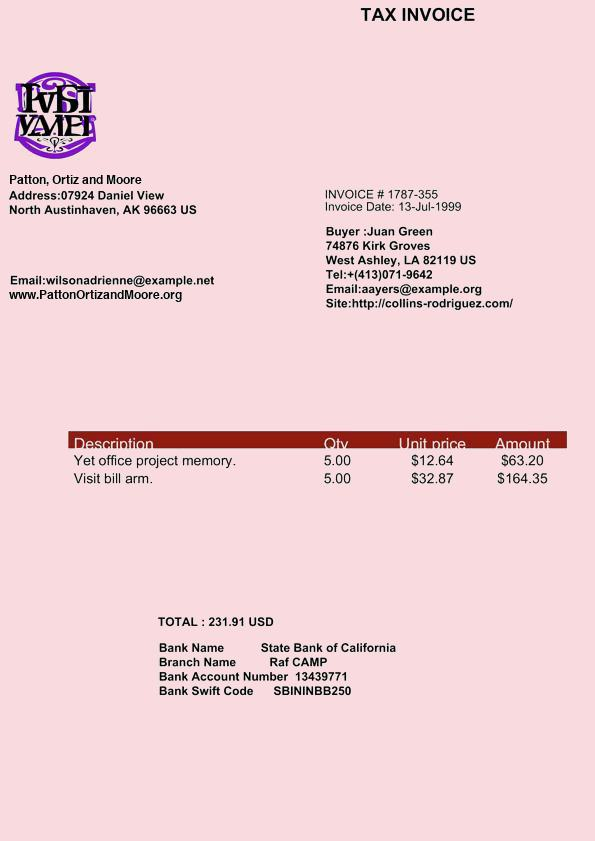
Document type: Invoice